Question: What was observed in the imaging?
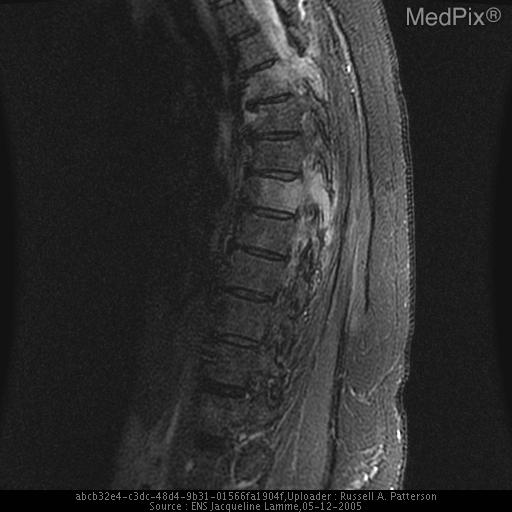
Answer: The imaging shows CT of chest shows skin thickening over right breast, significant enlargement of right breast compared to left.  Fat streaking within the right breast.
MRI of thoracic spine shows abnormal signal intensity at T4 and T7 consistent with metastases. CT of chest shows skin thickening over right breast, significant enlargement of right breast compared to left.  Fat streaking within the right breast.

MRI of thoracic spine shows abnormal signal intensity at T4 and T7 consistent with metastases..